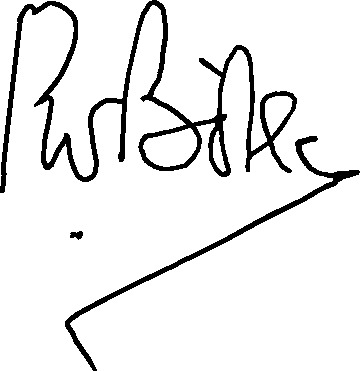
Signature of: p w botha